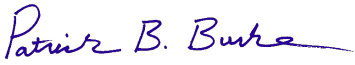
Signature of: patrick b burke